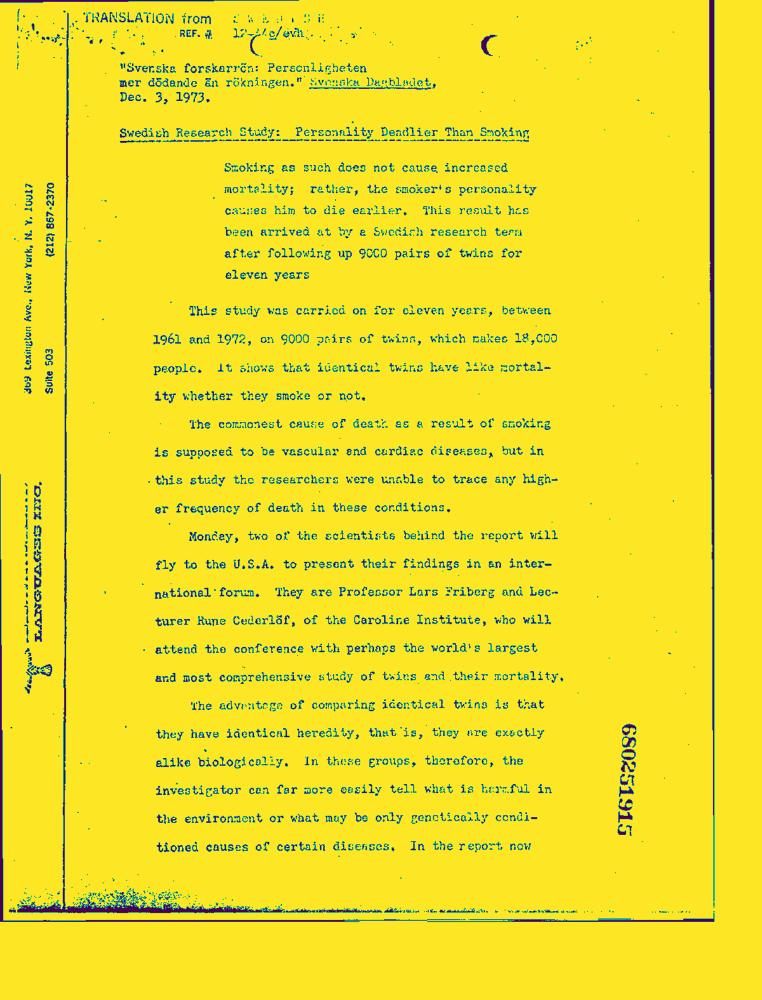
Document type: News-Article